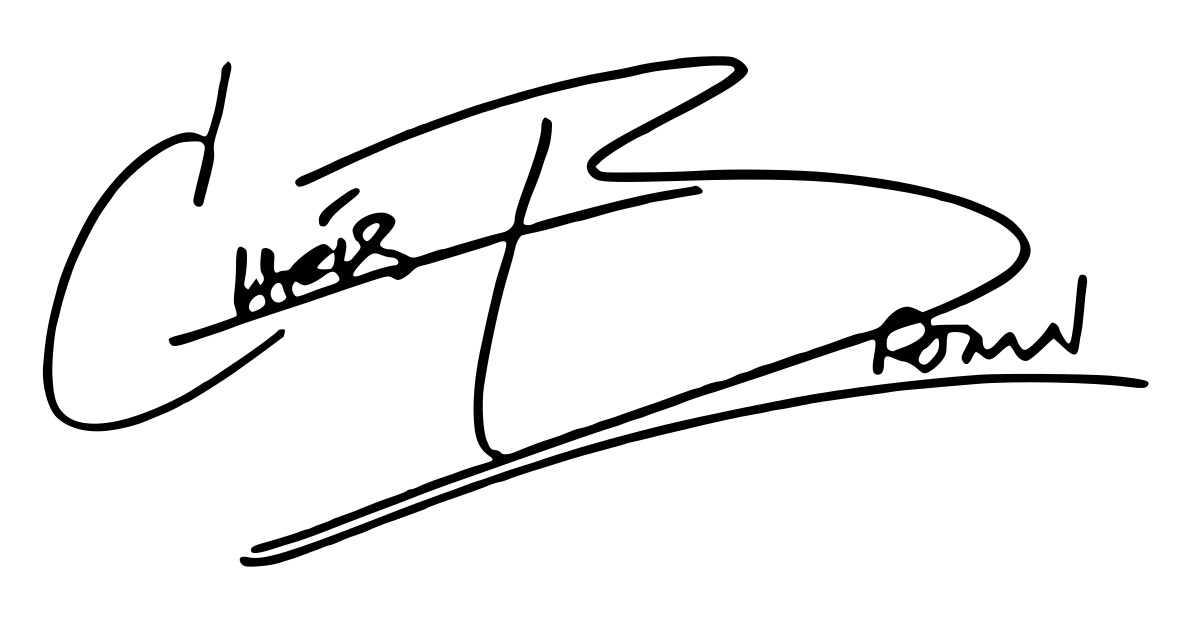
Signature of: chris brown